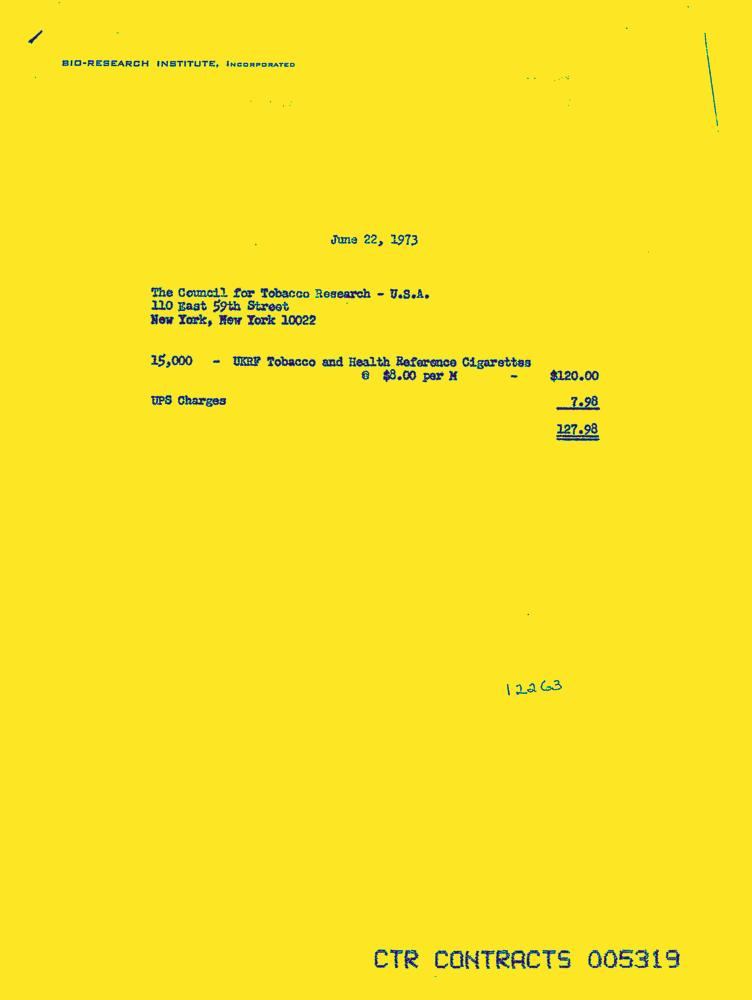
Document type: Invoice-Doc